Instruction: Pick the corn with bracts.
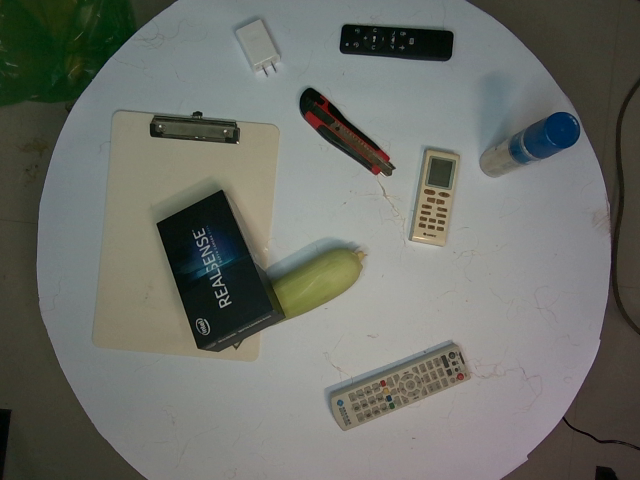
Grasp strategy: vertical